Question: Which state is mentioned in the document?
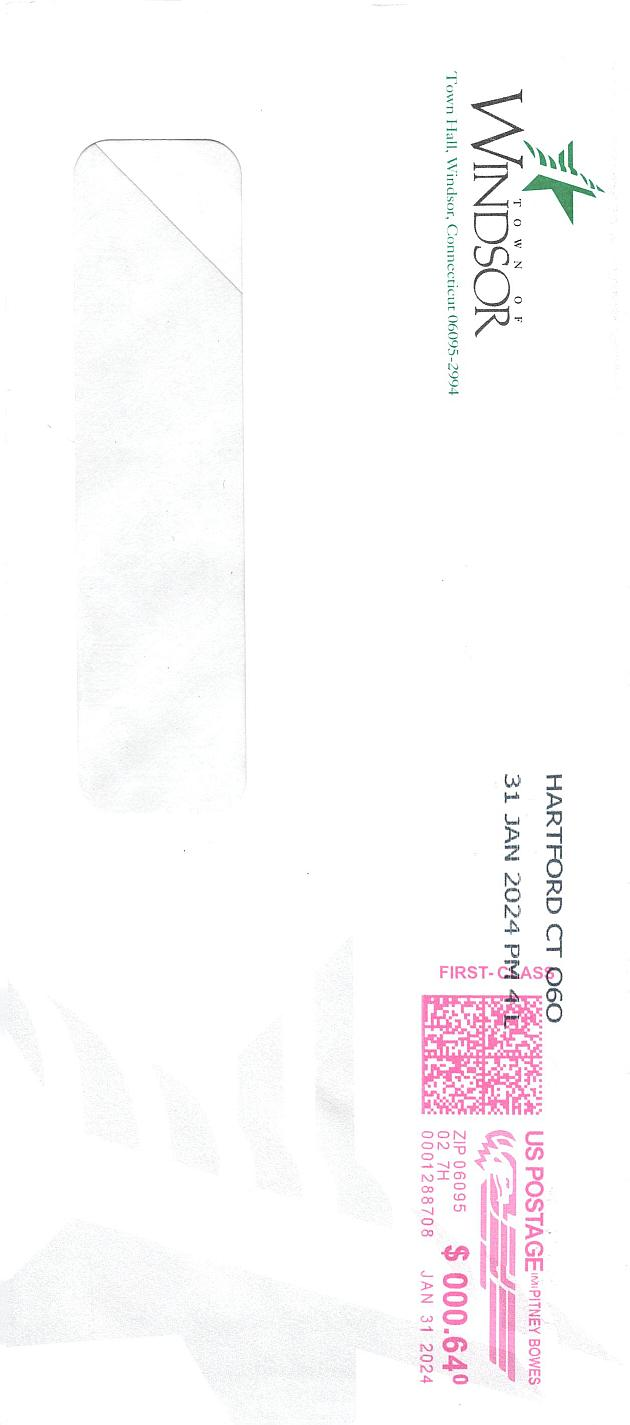
Answer: "CT"